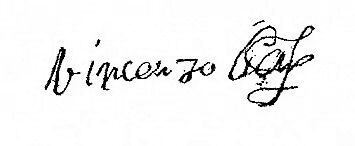
Signature of: vincenzo gonzaga